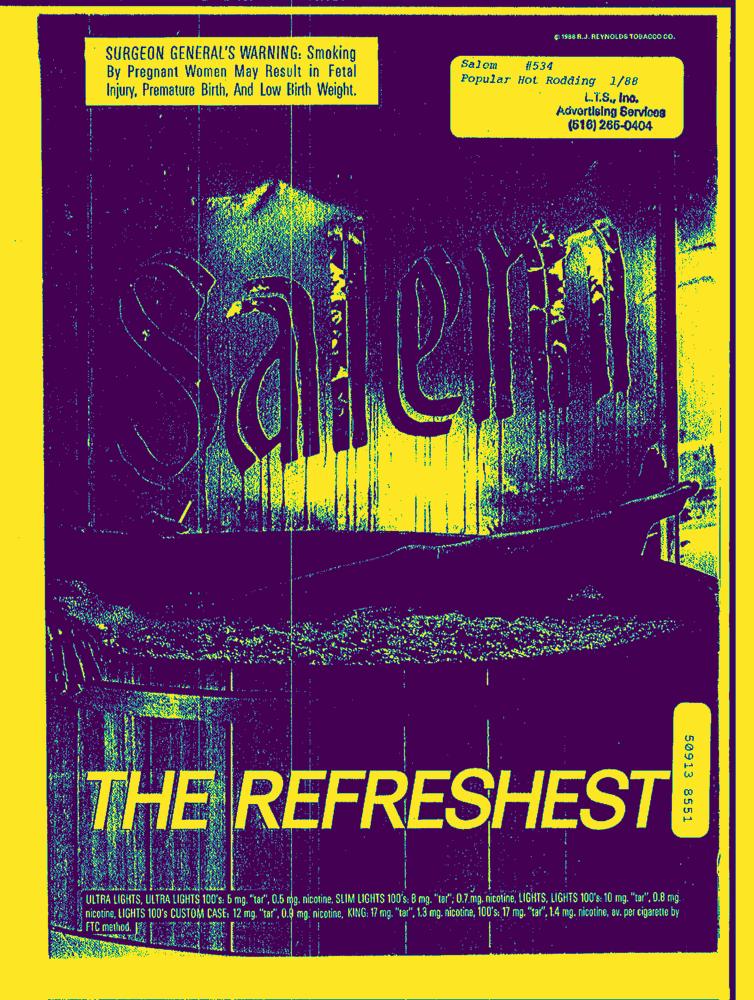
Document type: AD